Question: Describe the condition in detail:
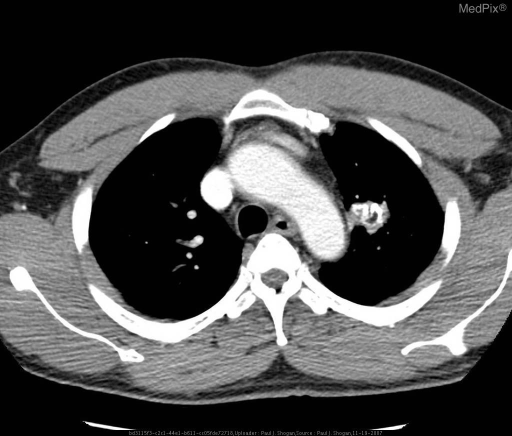
Answer: The disease is discussed as: Lesions/Condition:   Pulmonary Hamartoma

Predisposing Factors:

Most commonly occurs in the fourth to fifth decade.  Most common chromosomal abnormality involves the q13-q15 region of chromosome 12.

Symptoms:

Most patients presenting with peripheral pulmonary hamartomas are asymptomatic.  When symptomatic, hemoptysis is the most common presenting symptom.

Discussion:

Pulmonary hamartomas are benign neoplasm with 90% arising within the lung parenchyma, and are usually in a peripheral location.  They comprise approximately 5% of all solitary pulmonary nodules.  Pulmonary Hamartomas contain cartilage surrounded by fibrous connective tissue with variable amounts of fat, smooth muscle, and seromucous glands.  Approximately 30% contain calcium in the form of multiple clumps (‘popcorn’ calcification).

Generally, pulmonary hamartomas can be observed by CT alone.  Indications for transthoracic biopsy or resection are rapid growth, a size greater than 2.5 cm, or new pulmonary symptoms.

Radiology:

Chest Radiographs:
Well-circumscribed, smoothly marginated solitary nodule without lobar predilection.  Most pulmonary hamartomas are  smaller than 4 cm in diameter.  Calcification is visible in less than 10% of cases.

CT:
Well-circumscribed nodule with a smooth or lobulated border.
Composed entirely of fat, a mixture of fat and soft tissue, or fat and calcification.  Calcification when present is in the form of multiple clumps of calcium dispersed throughout the lesion (“popcorn” calcification)